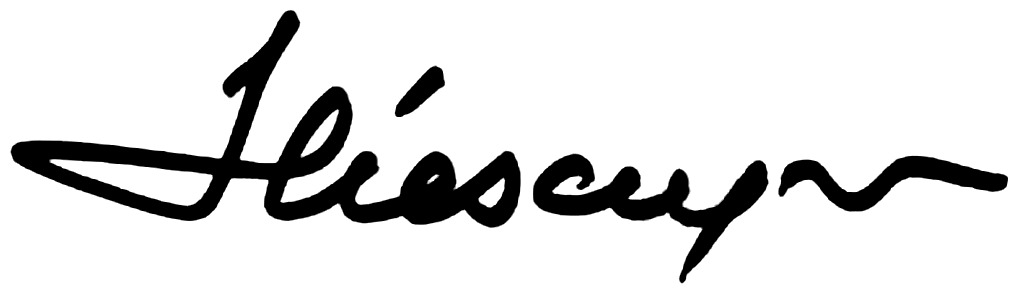
Signature of: ion iliescu